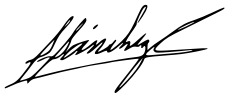
Signature of: salvador sánchez cerén